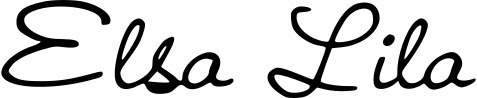
Signature of: elsa lila